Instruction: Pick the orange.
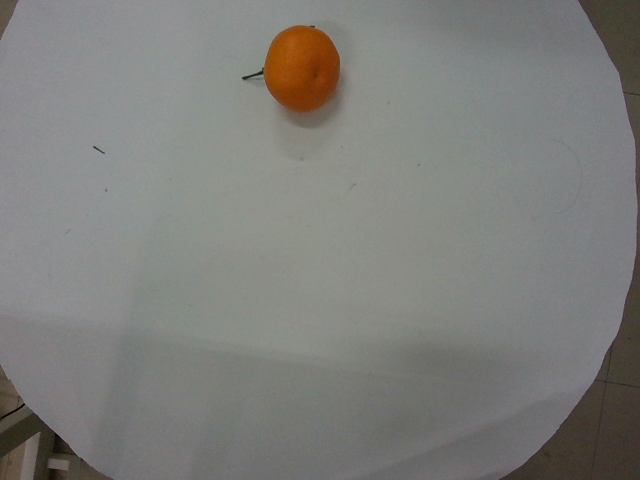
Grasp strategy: vertical